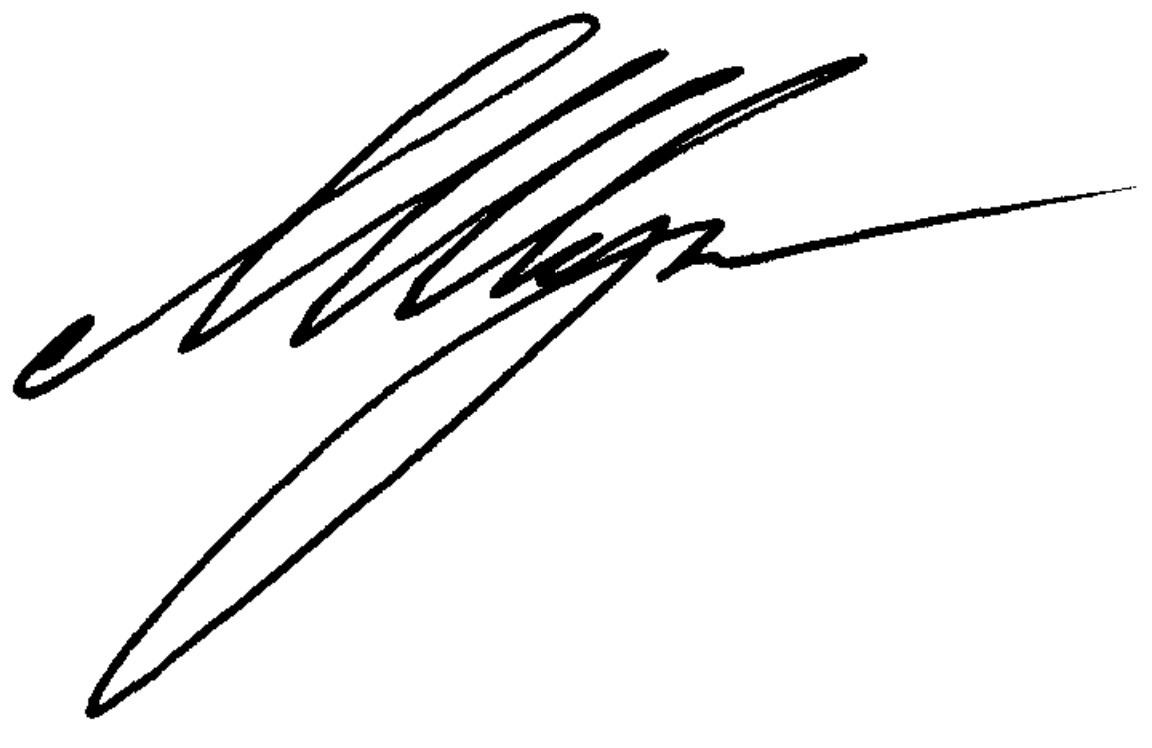
Signature of: alexander zhukov